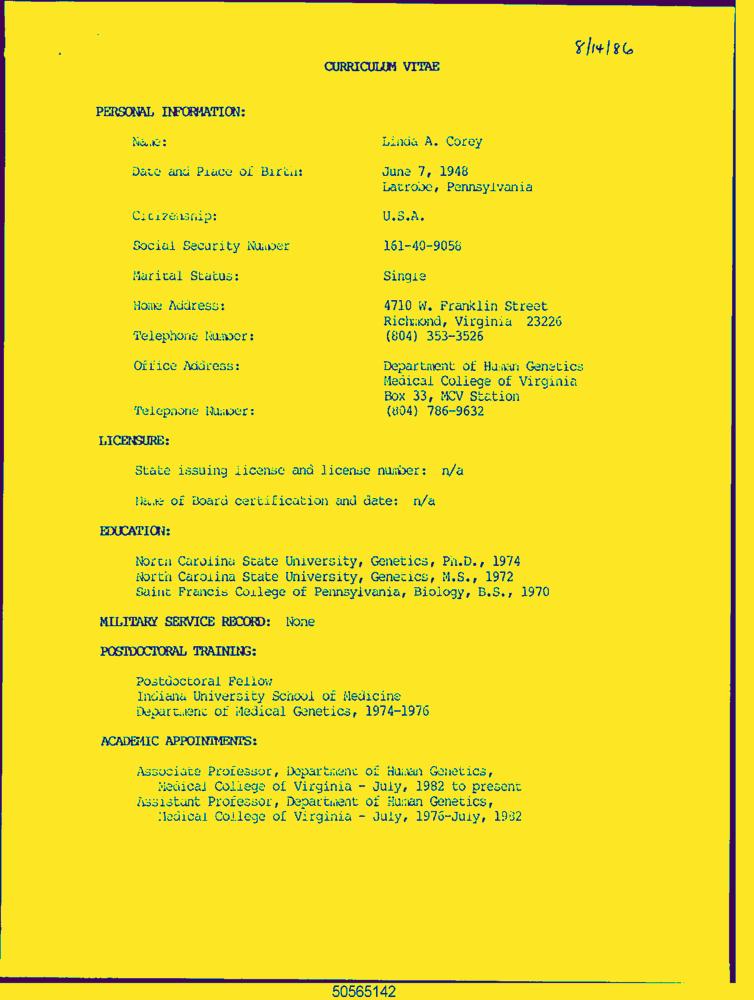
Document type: Resume-Doc